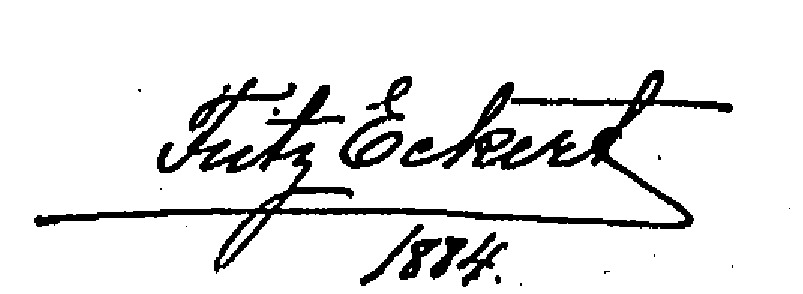
Signature of: fritz eckert